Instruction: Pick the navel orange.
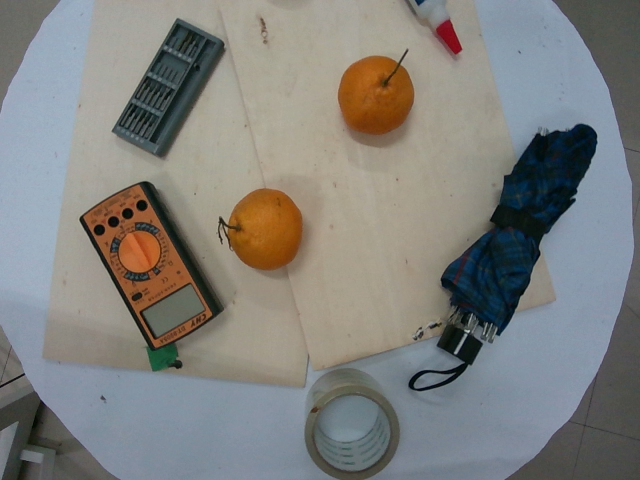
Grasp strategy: vertical